Question: Can you provide the account number mentioned in the document?
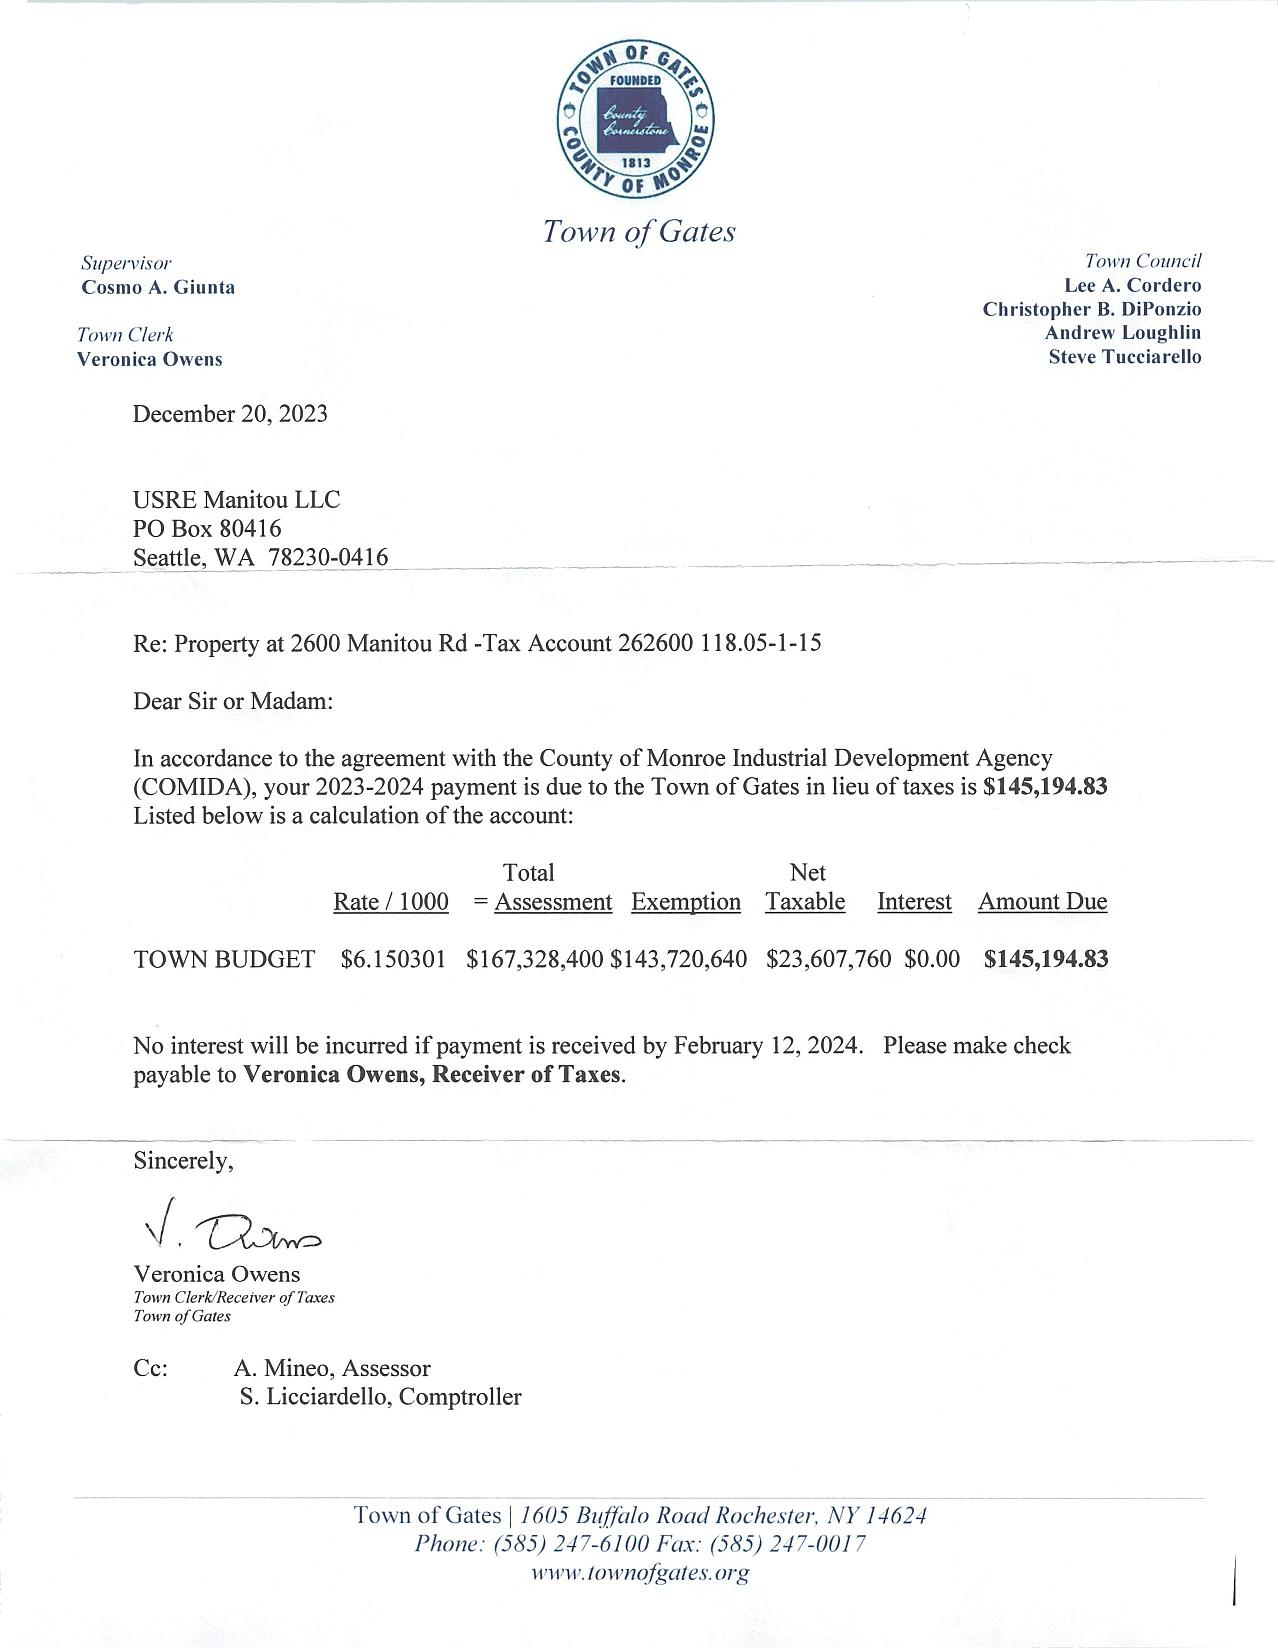
Answer: "262600 118.05-1-15"